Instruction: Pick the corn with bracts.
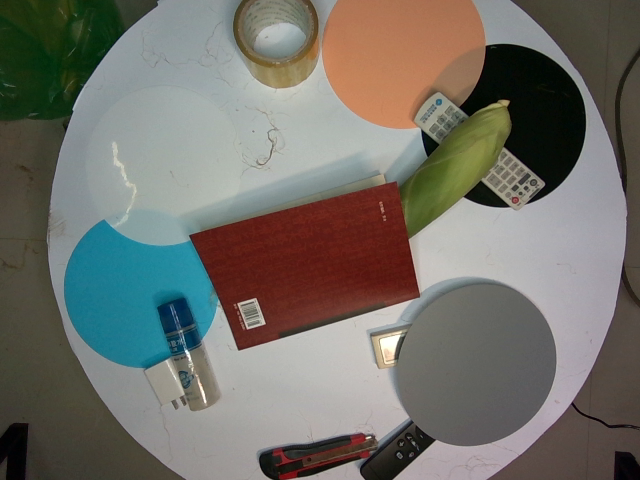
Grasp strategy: vertical